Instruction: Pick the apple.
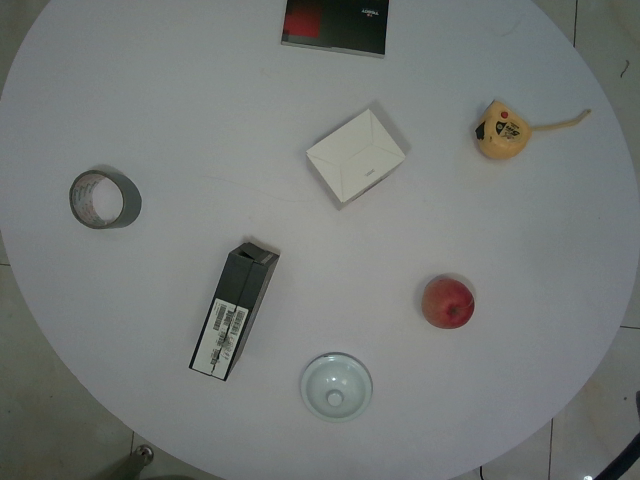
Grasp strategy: vertical